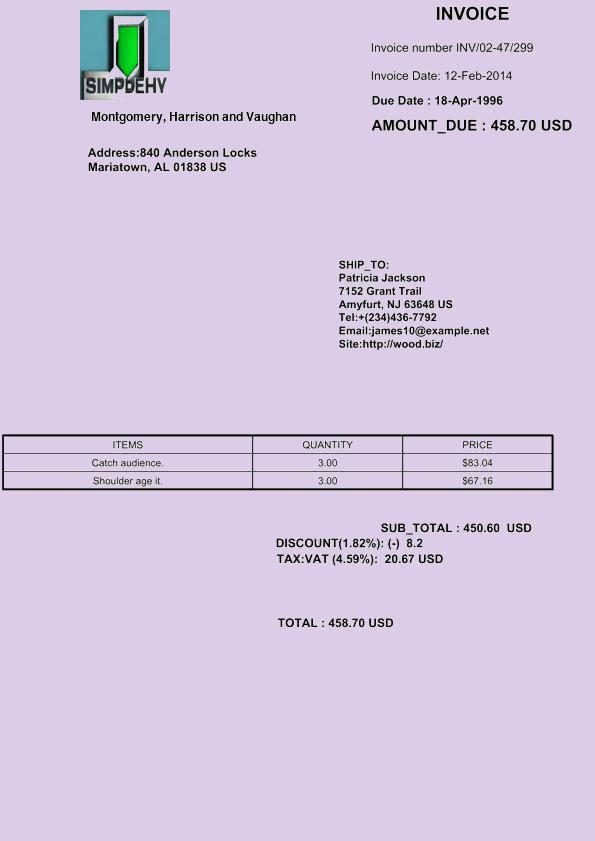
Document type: Invoice